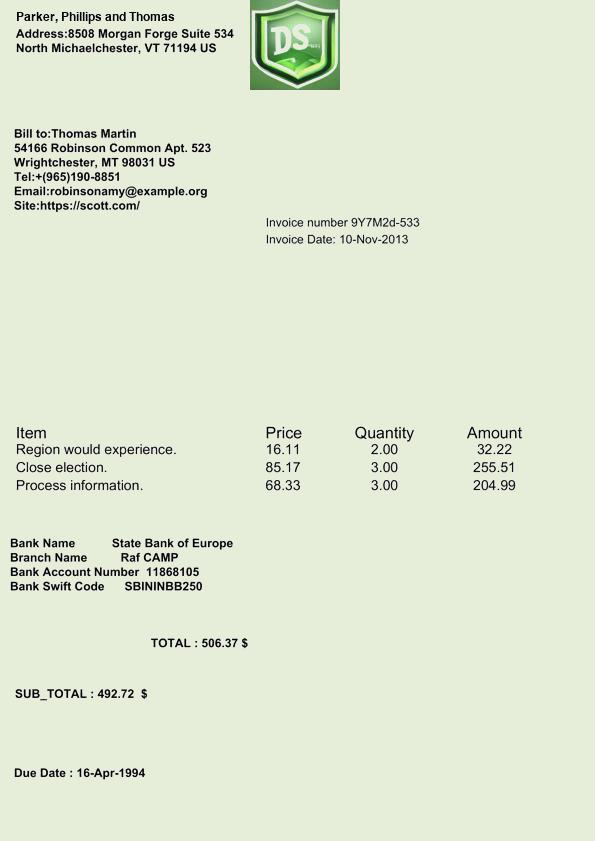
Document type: Invoice